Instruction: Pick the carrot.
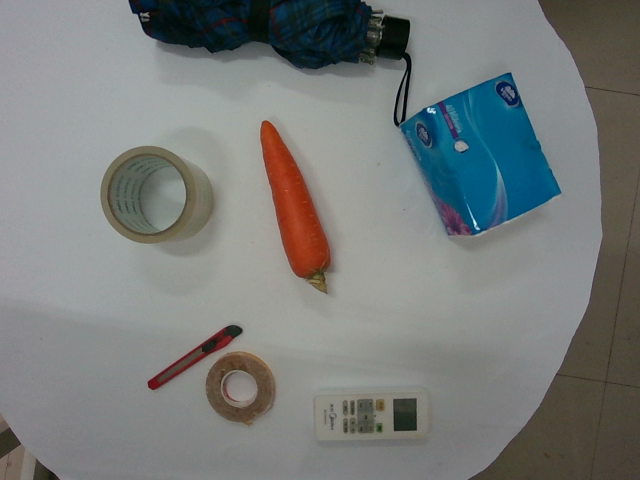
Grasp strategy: vertical